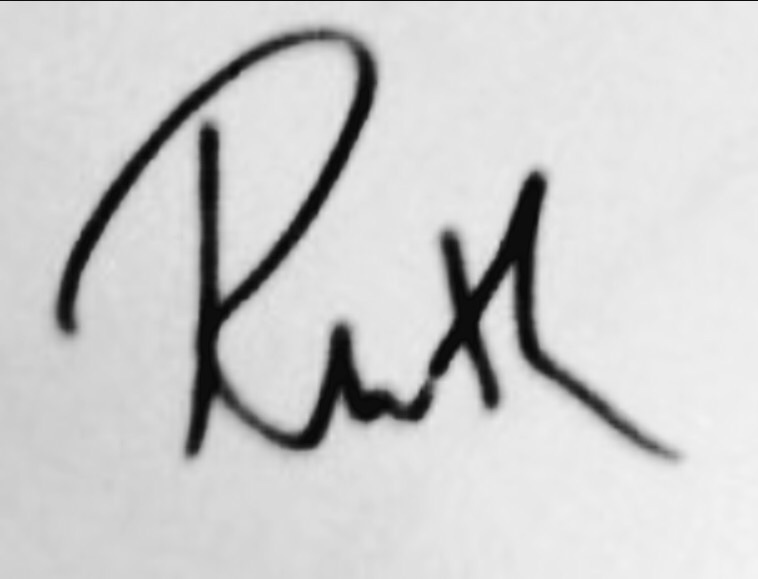
Signature of: ruth connell